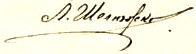
Signature of: leo sheljuzhko